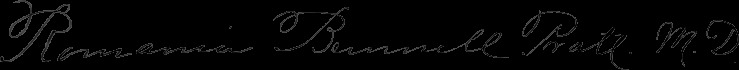
Signature of: romania b pratt penrose